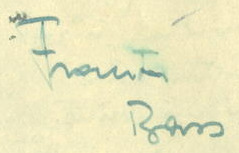
Signature of: františek bass